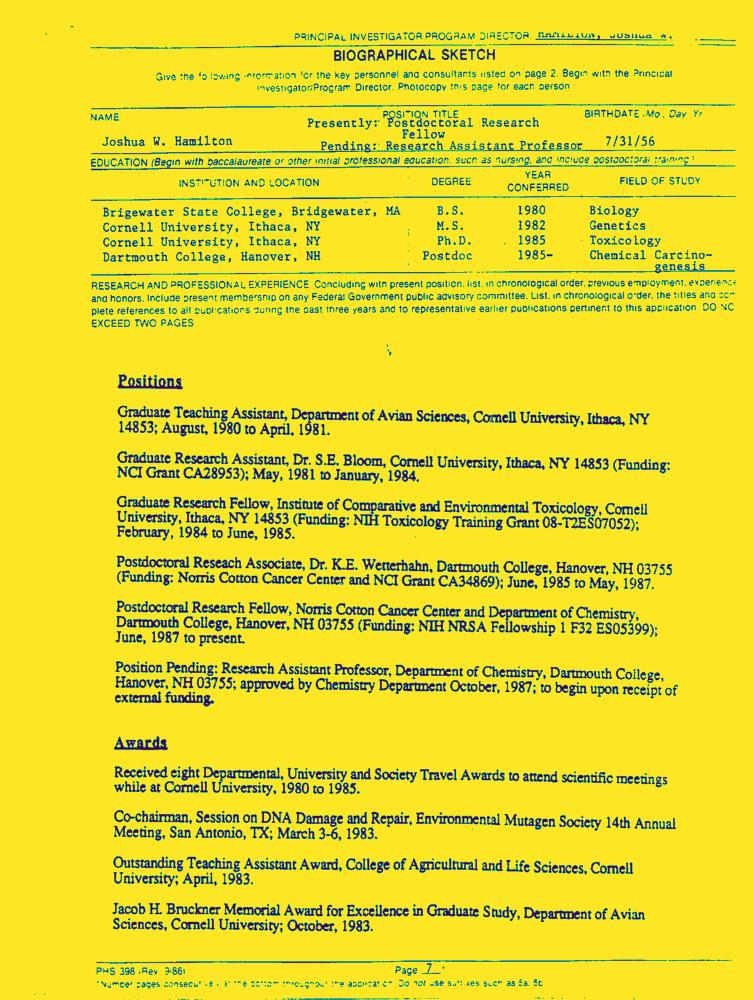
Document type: Resume-Doc